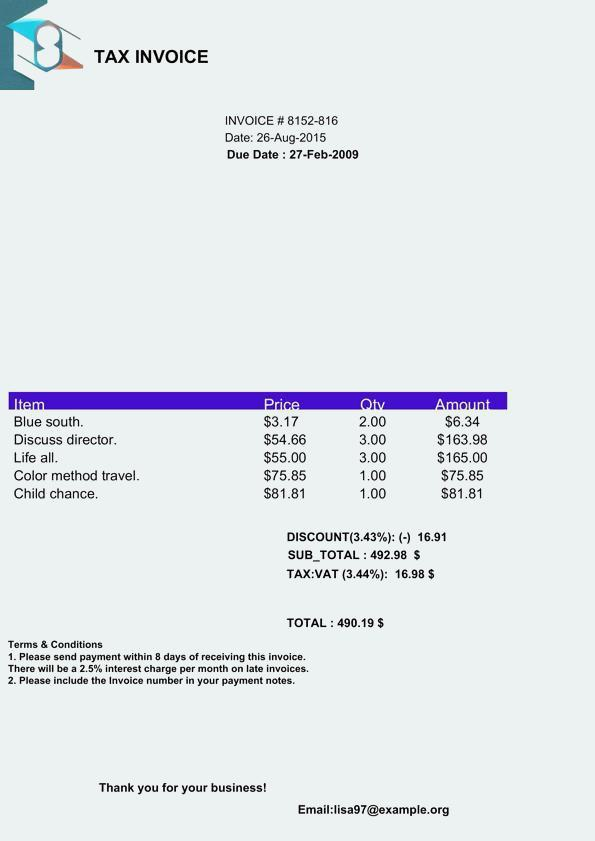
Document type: Invoice